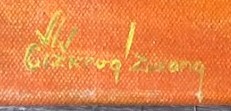
Signature of: zuzana čížková